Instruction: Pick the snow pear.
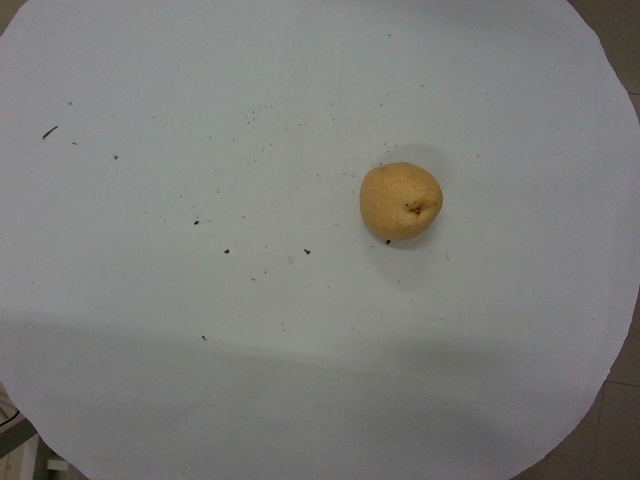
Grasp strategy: vertical